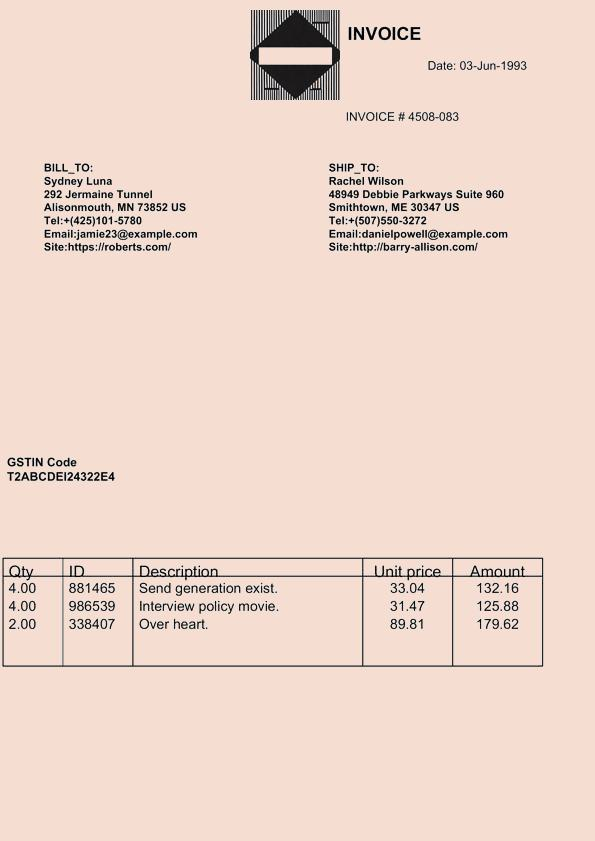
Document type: Invoice